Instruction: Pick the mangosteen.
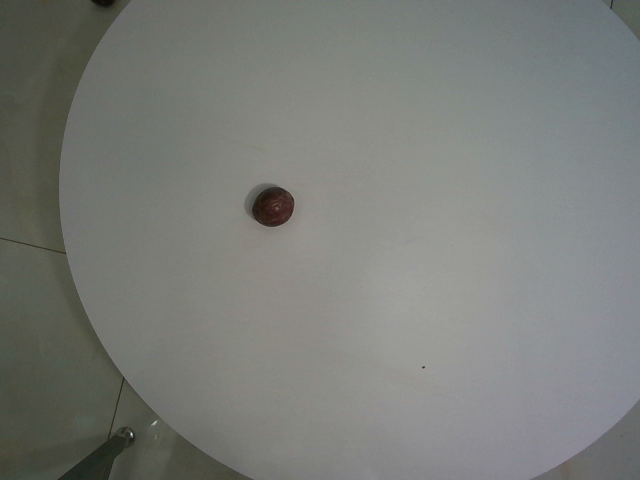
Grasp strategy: vertical